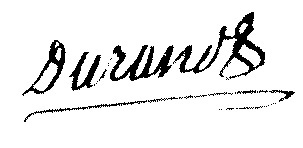
Signature of: antoine durand